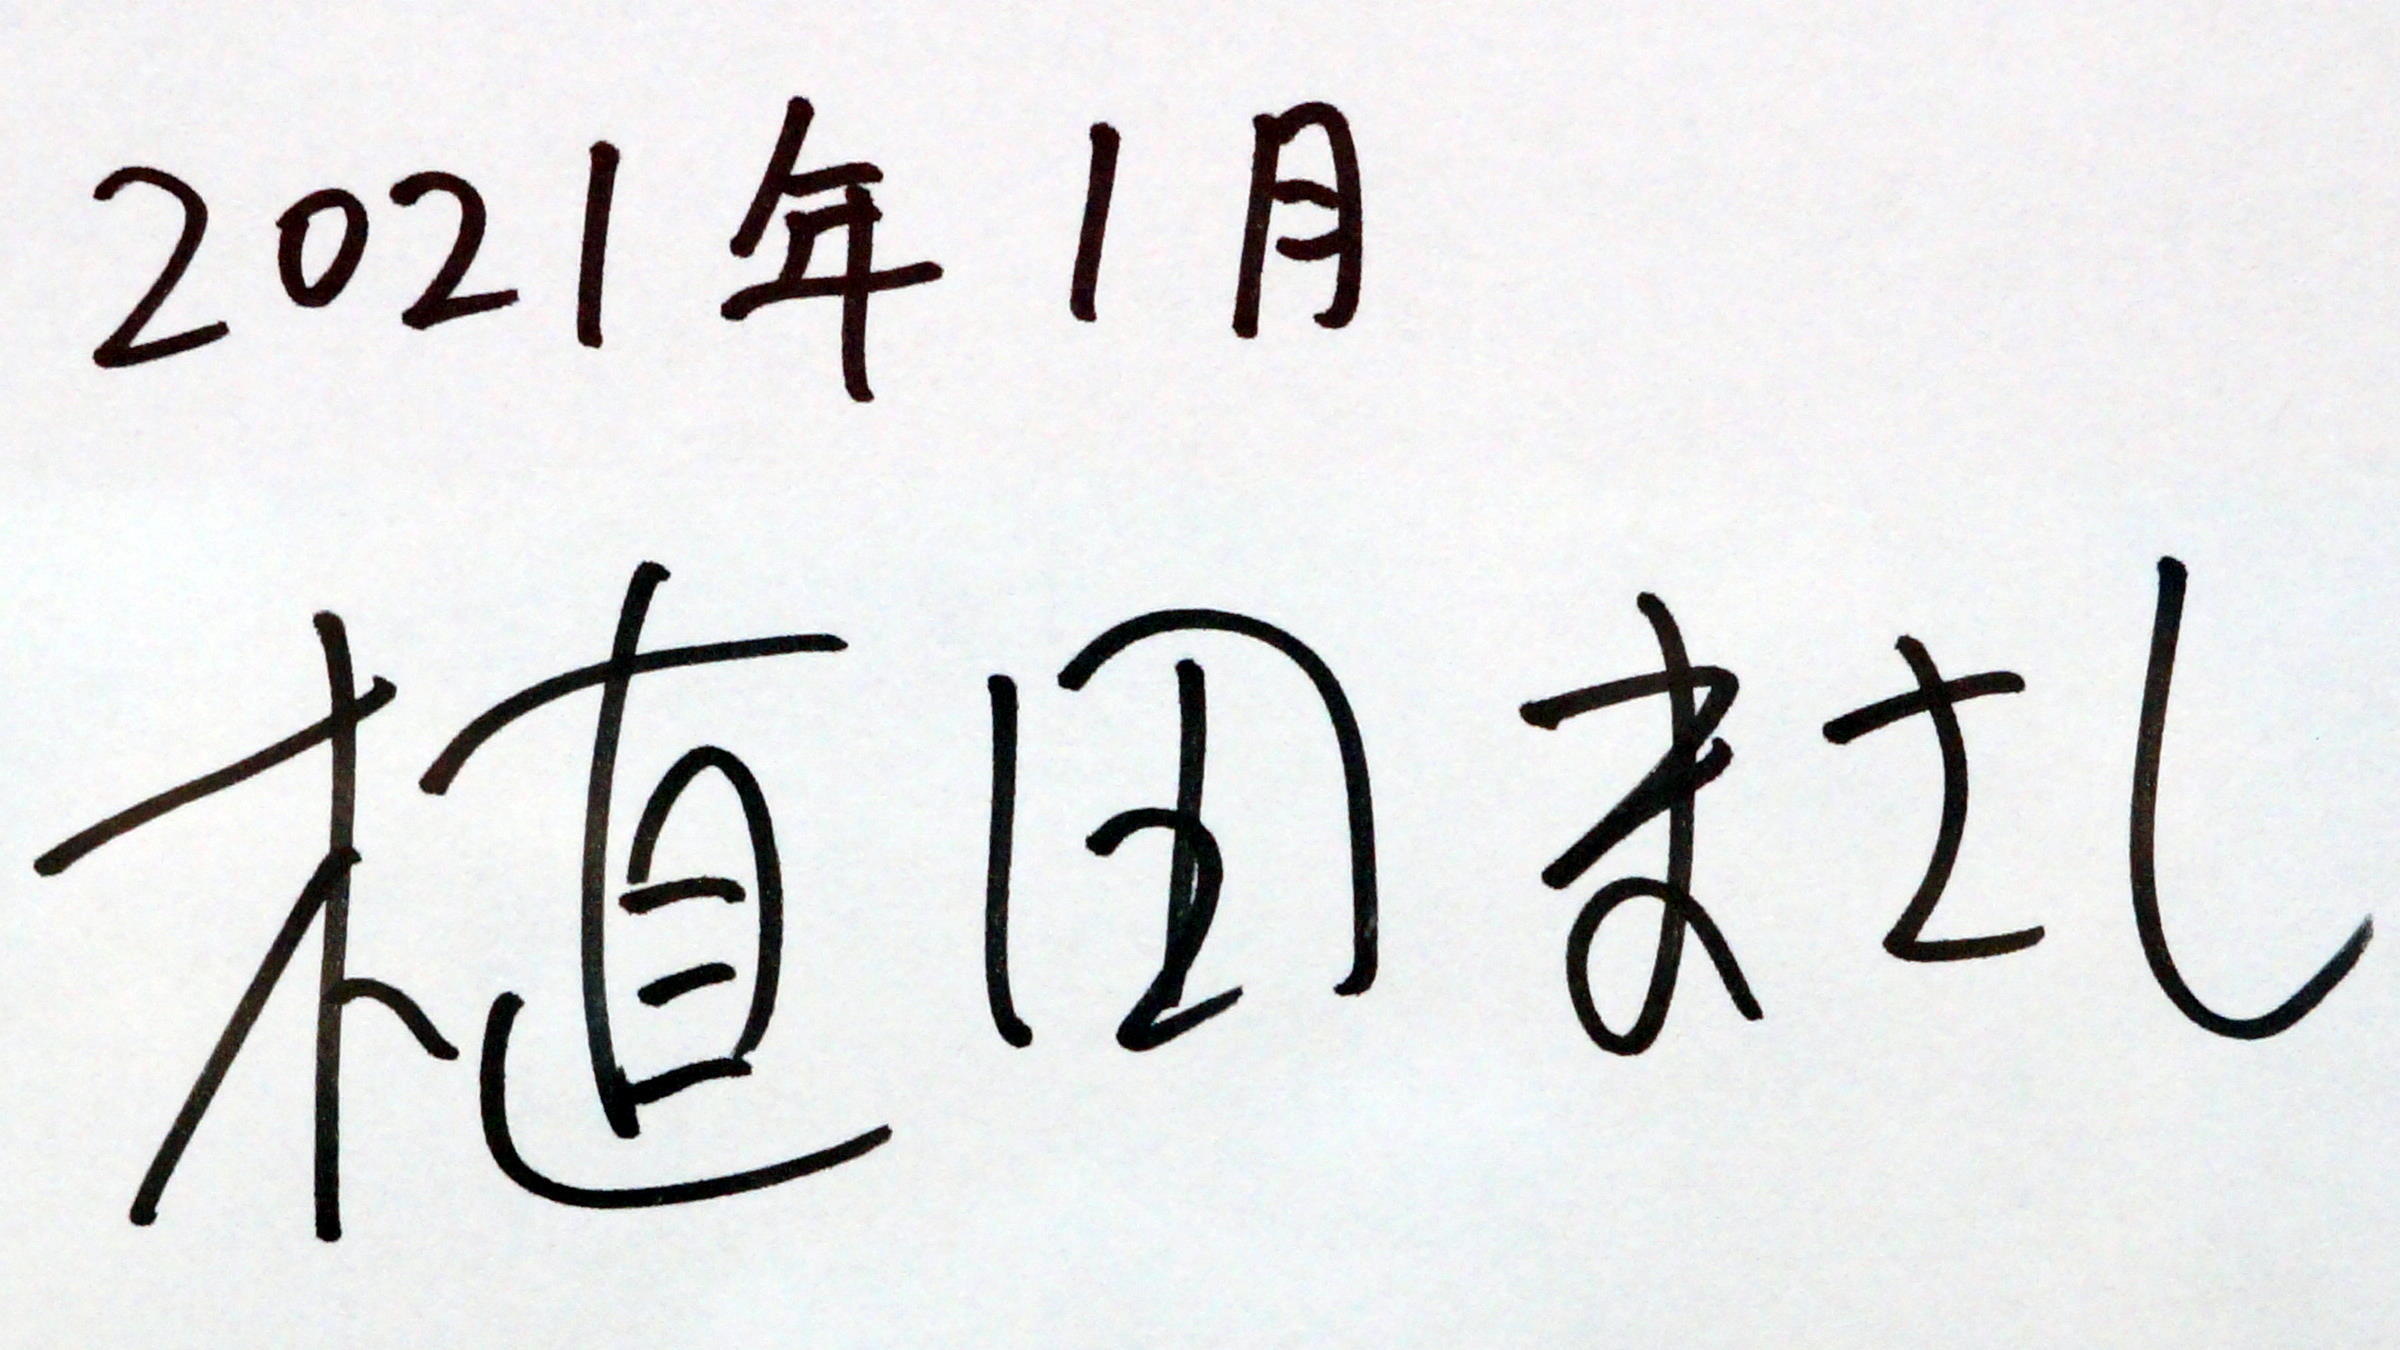
Signature of: masashi ueda